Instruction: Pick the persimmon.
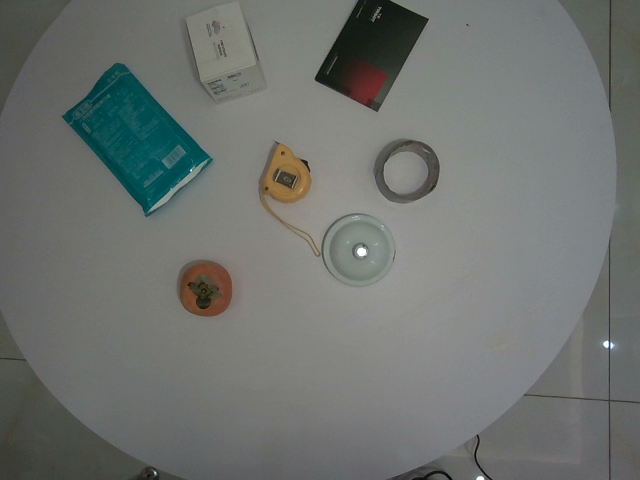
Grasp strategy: vertical